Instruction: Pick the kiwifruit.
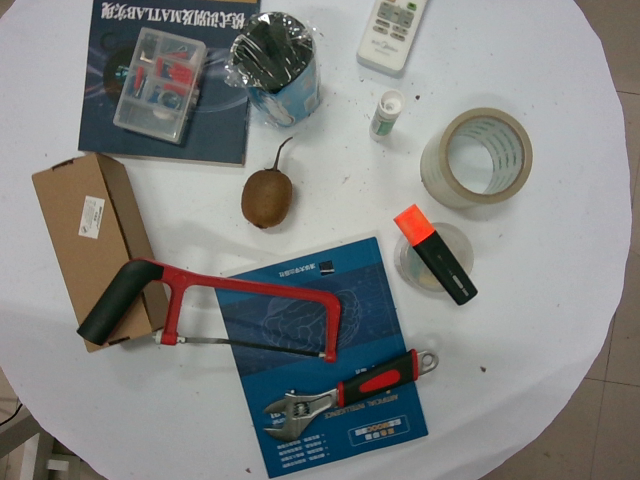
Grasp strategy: vertical